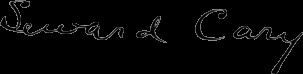
Signature of: seward cary